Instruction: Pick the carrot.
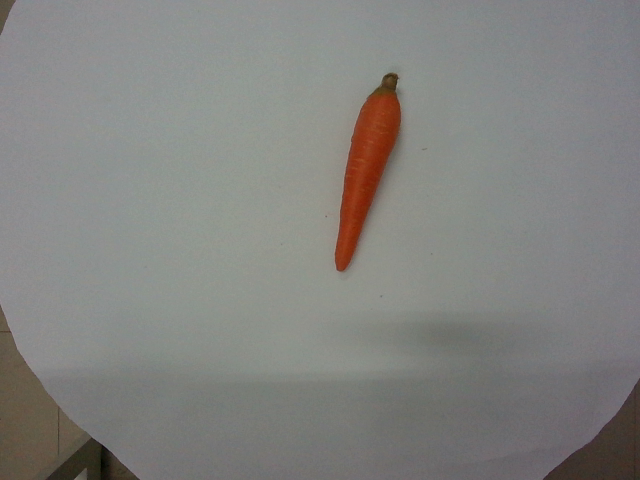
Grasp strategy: vertical